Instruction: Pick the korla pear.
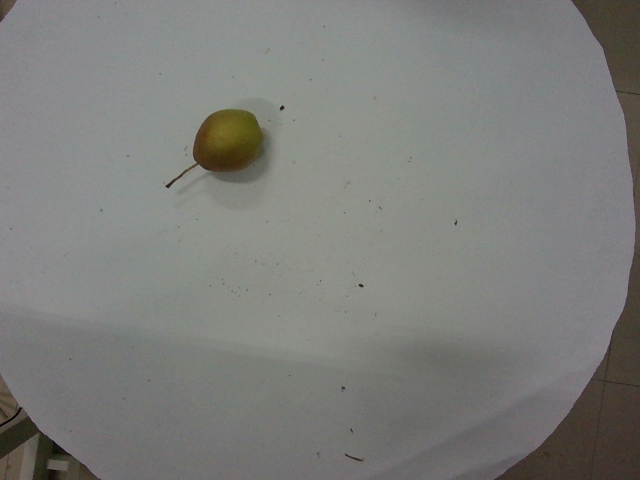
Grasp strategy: vertical